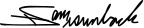
Signature of: sam brownback